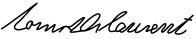
Signature of: louis st laurent